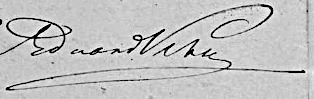
Signature of: carl eduard vehse